Question: What type of tax is indicated in the document, personal property or real estate?
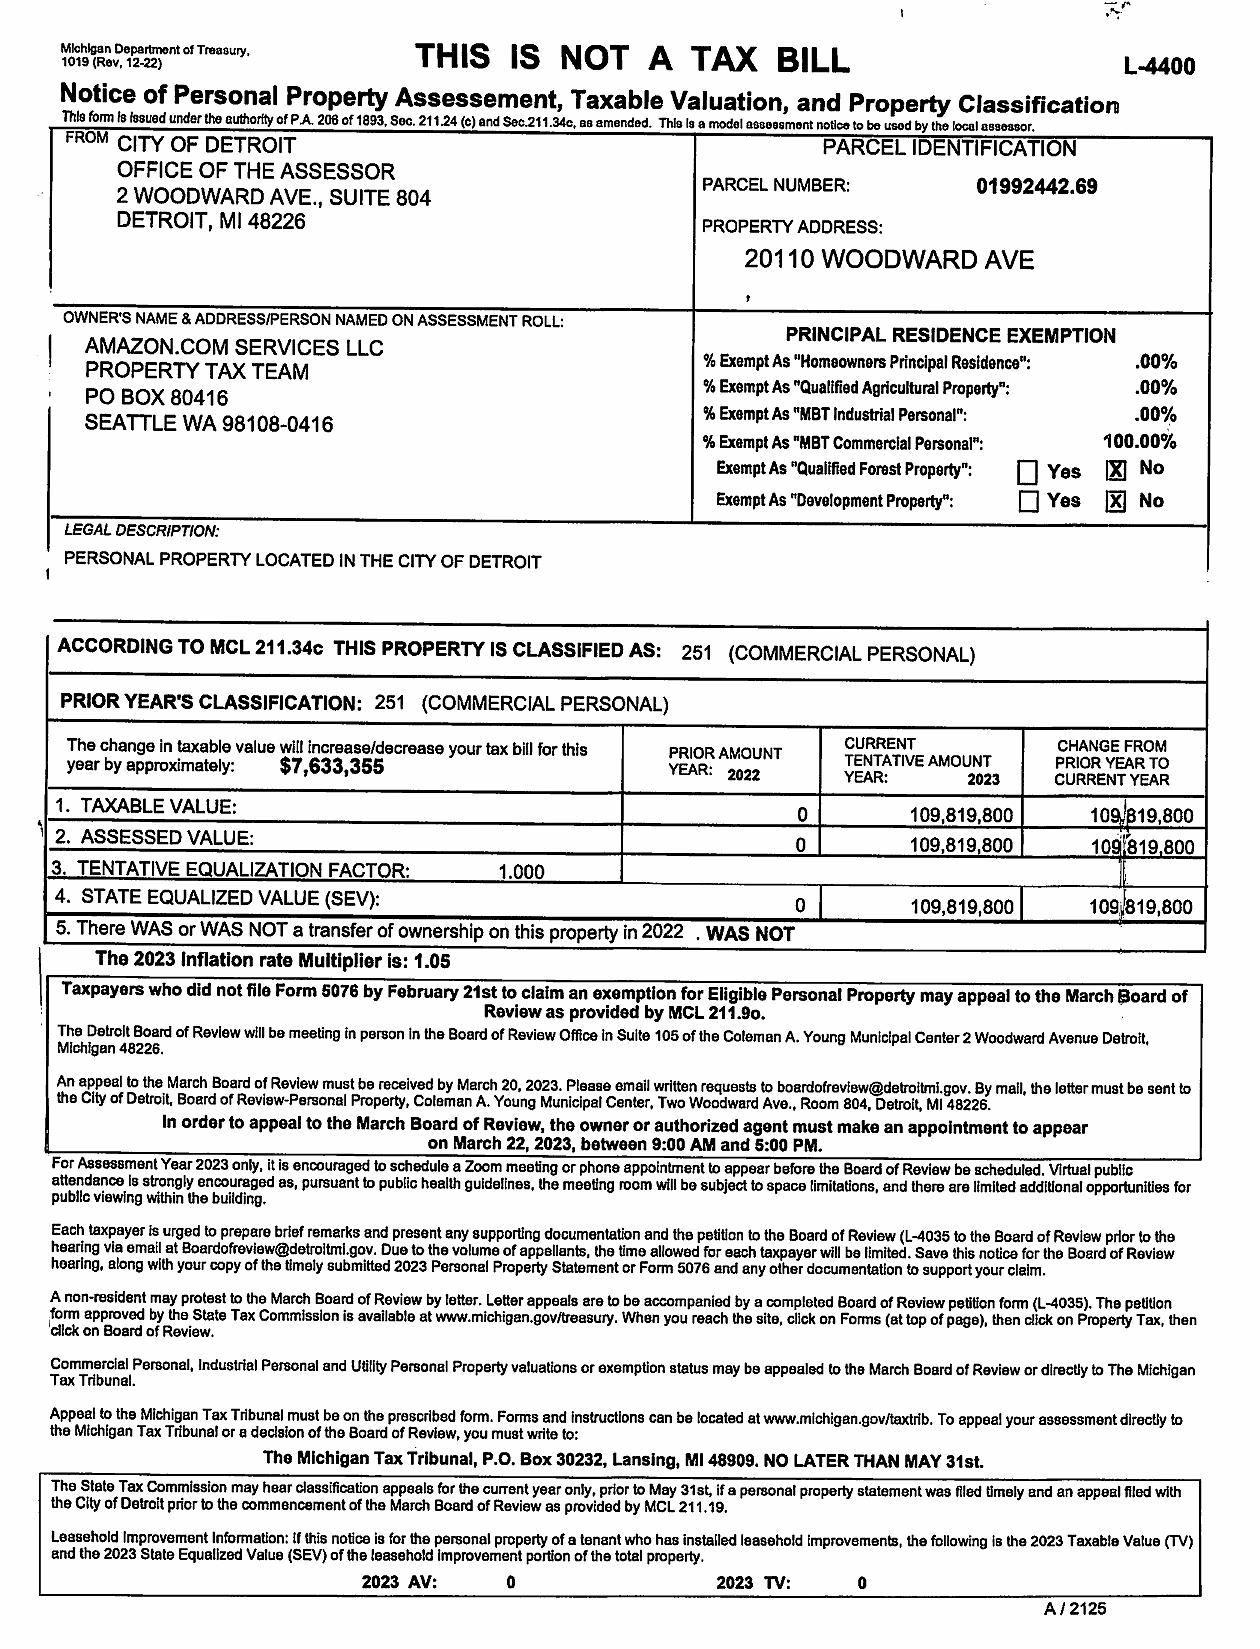
Answer: "Personal Property Assessment"